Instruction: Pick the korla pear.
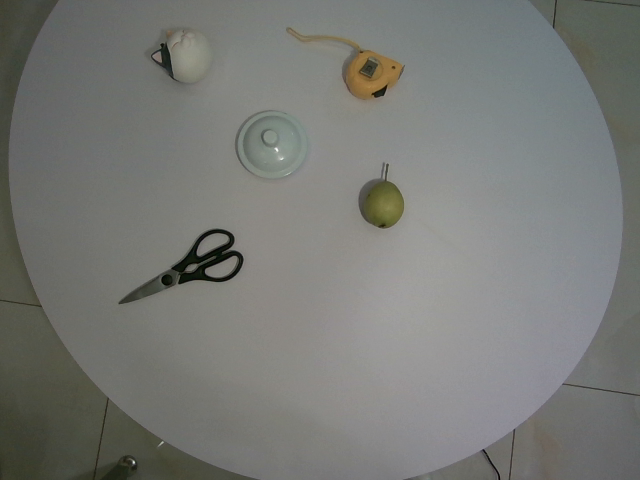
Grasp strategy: vertical